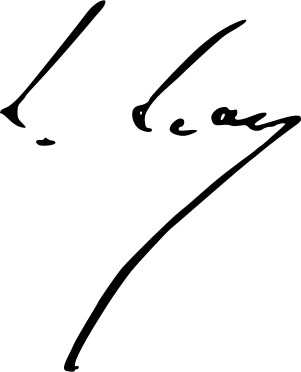
Signature of: léopold leau